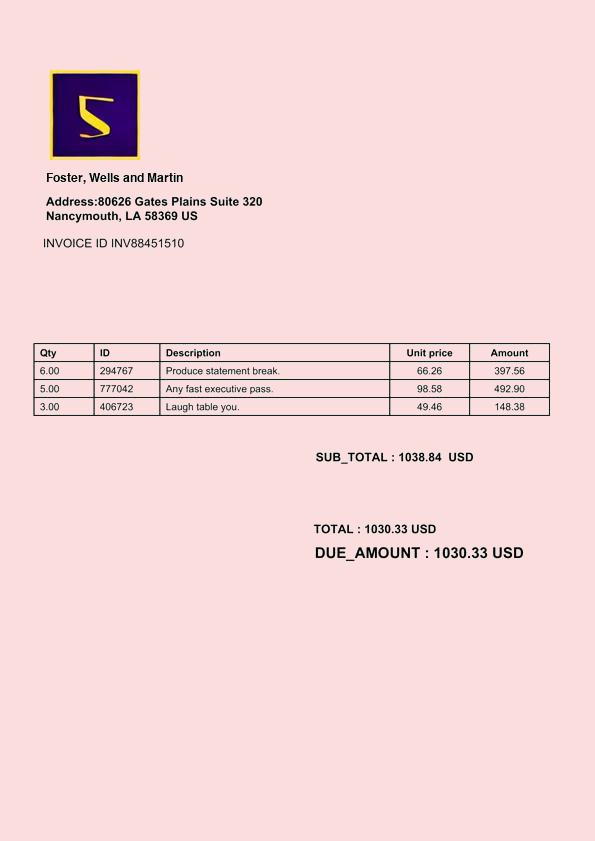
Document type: Invoice